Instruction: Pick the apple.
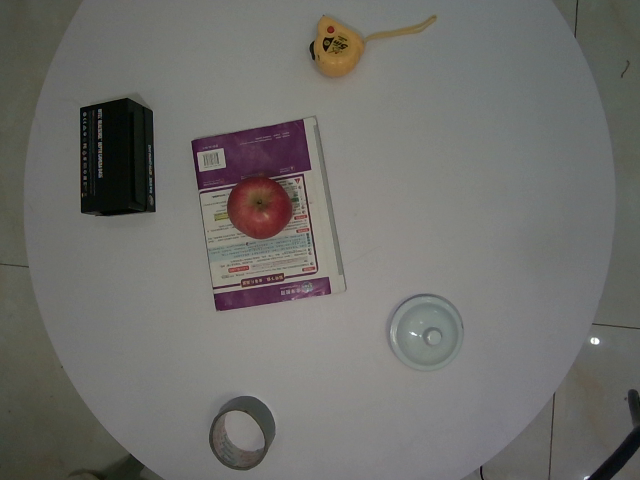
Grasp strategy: vertical